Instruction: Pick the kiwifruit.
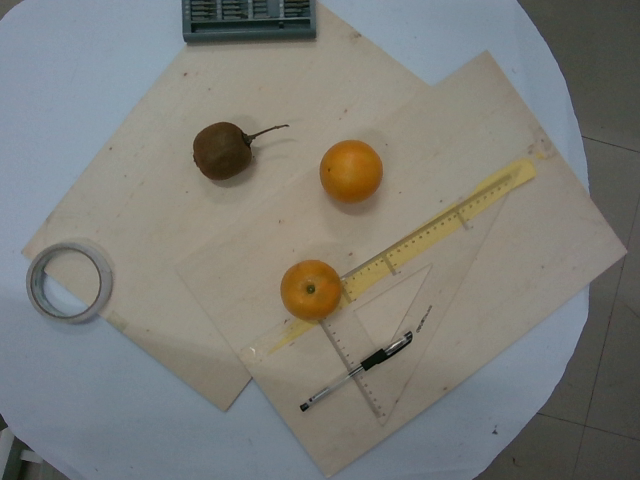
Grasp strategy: vertical